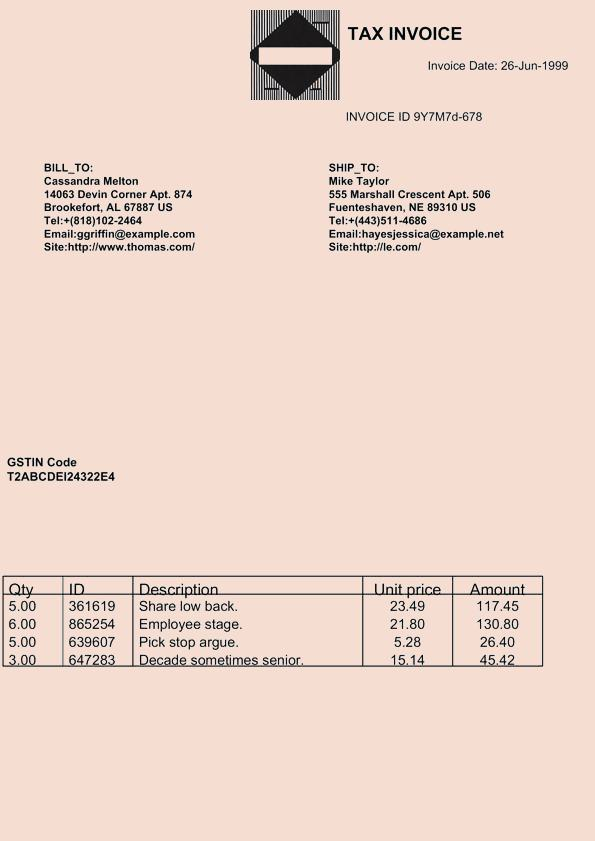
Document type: Invoice